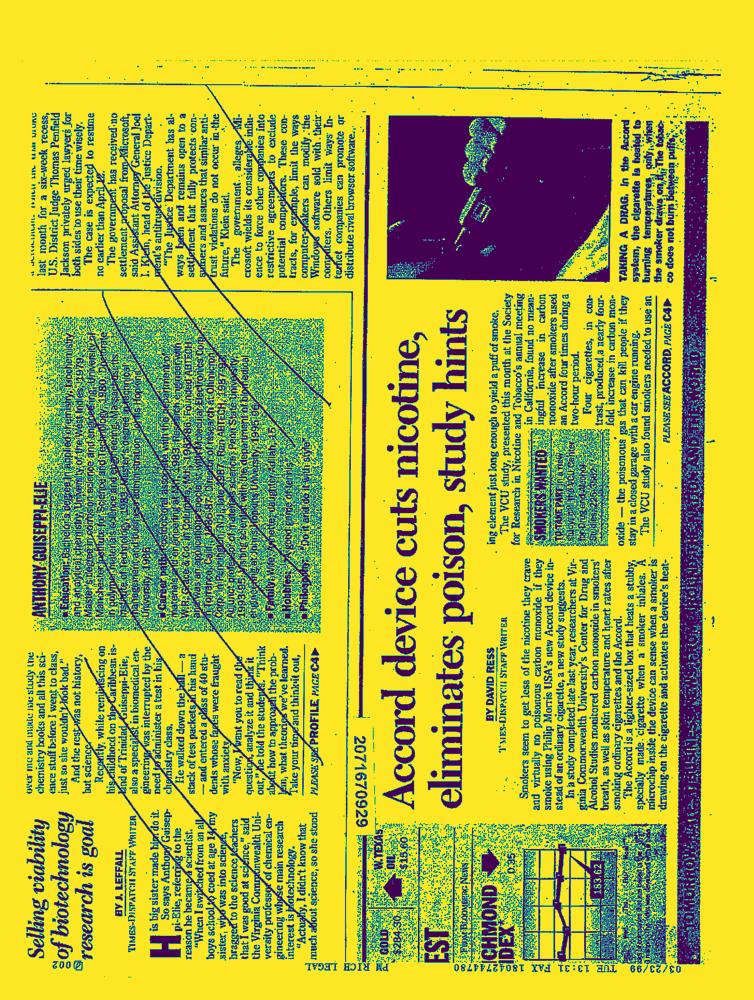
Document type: News-Article